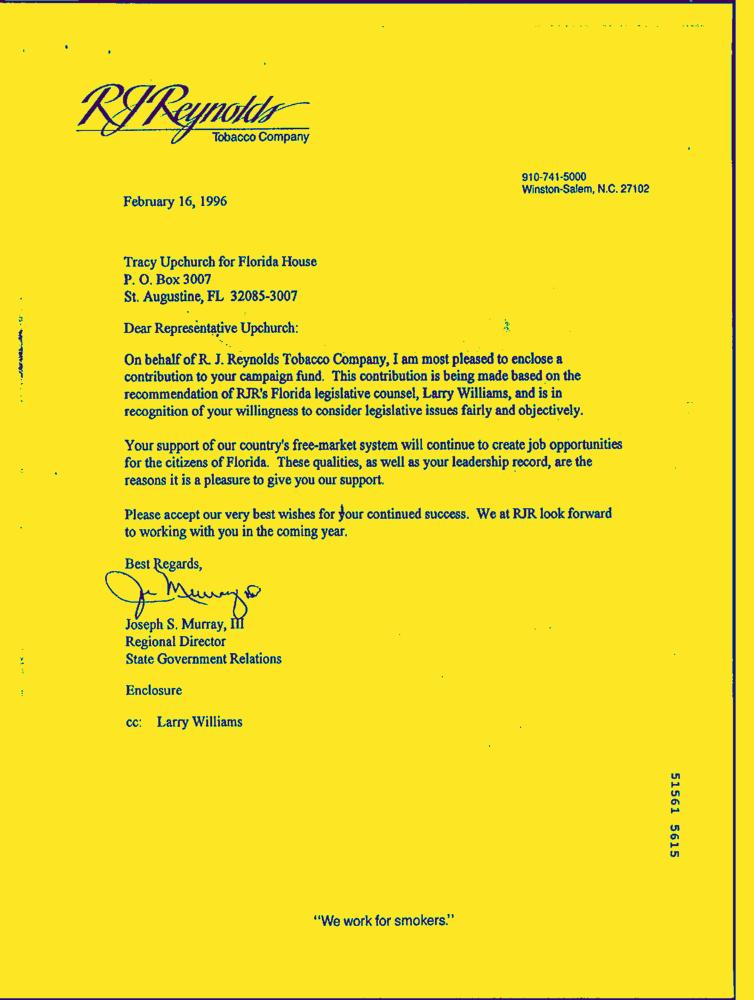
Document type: Invoice-Doc